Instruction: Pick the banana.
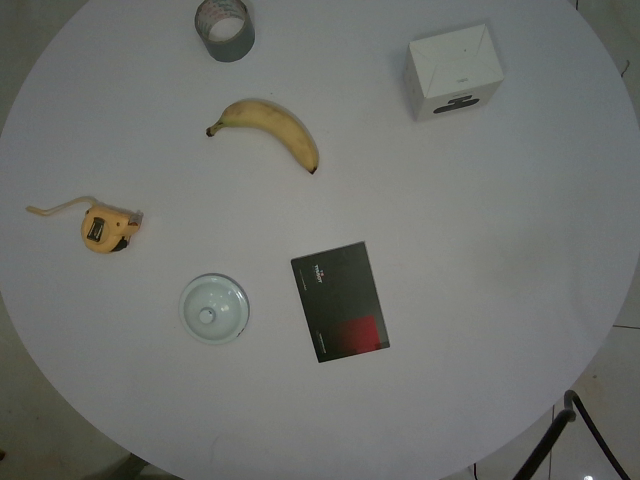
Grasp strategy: vertical